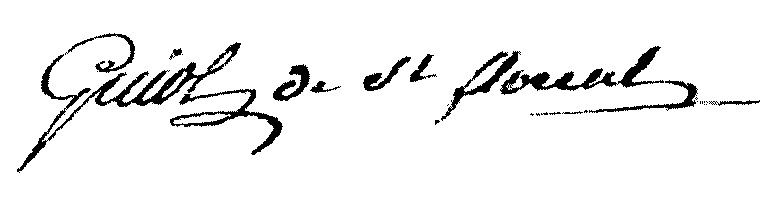
Signature of: florent guiot